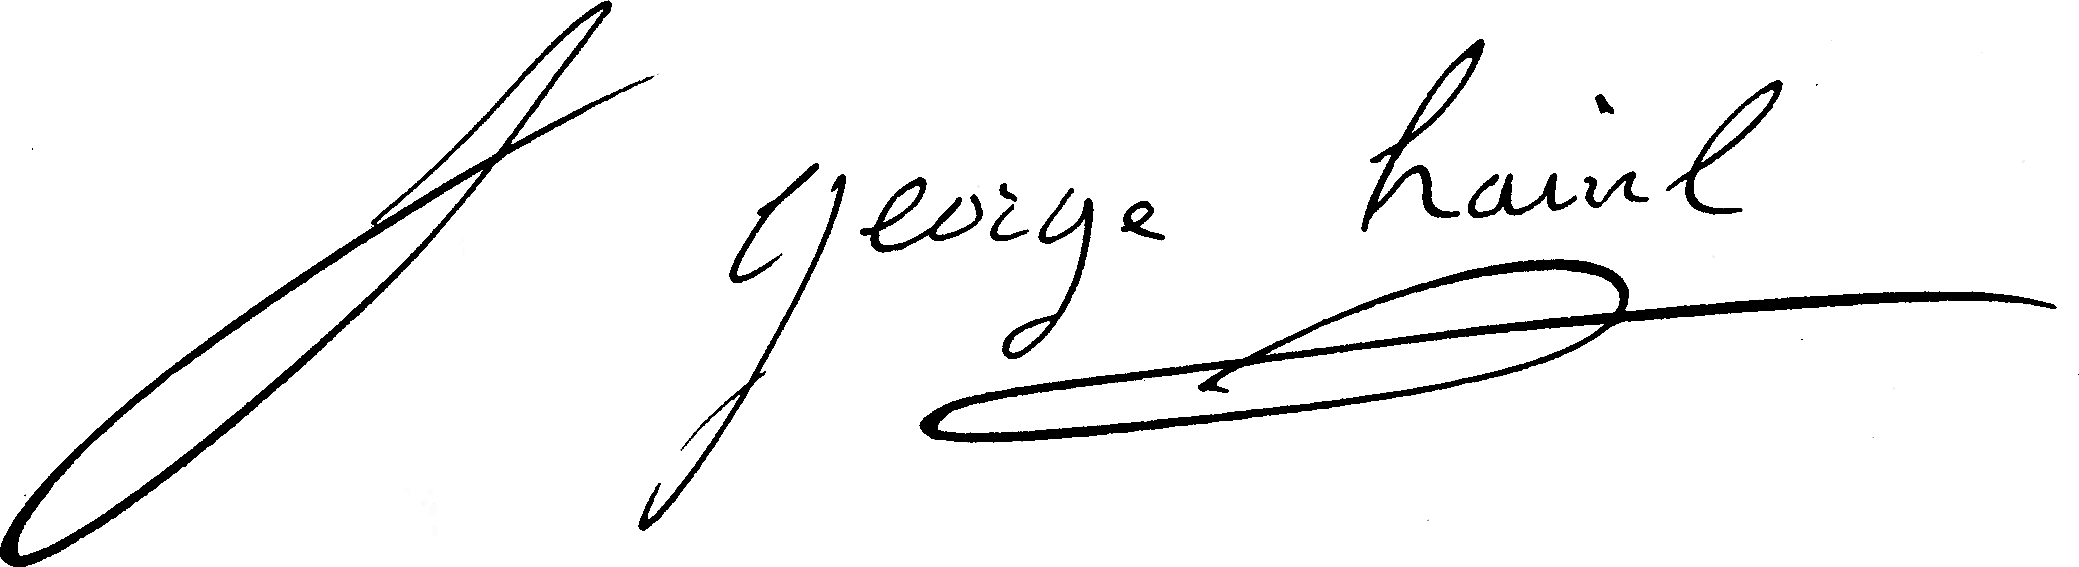
Signature of: george hainl